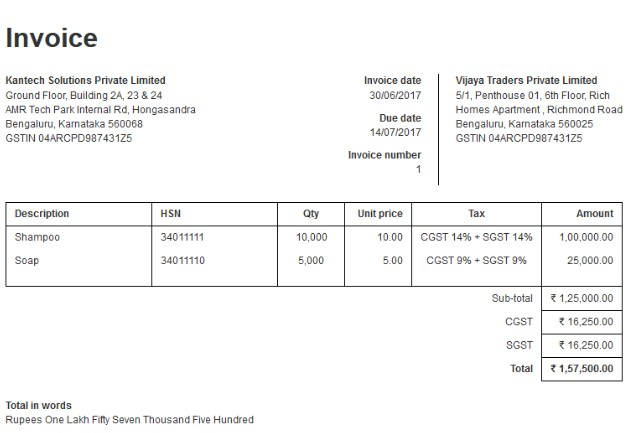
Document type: Invoice